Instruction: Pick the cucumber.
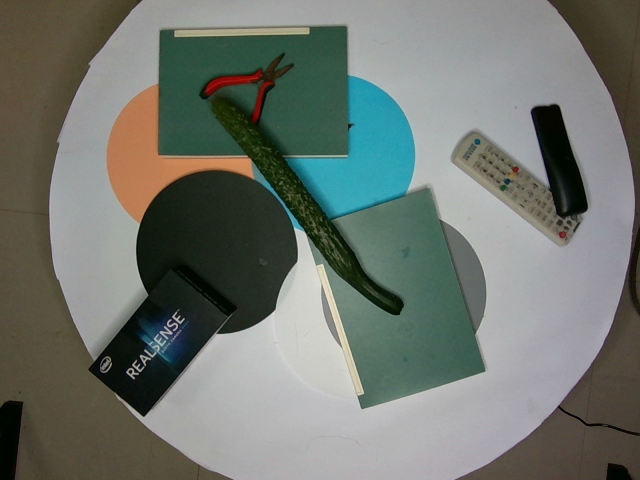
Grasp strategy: vertical